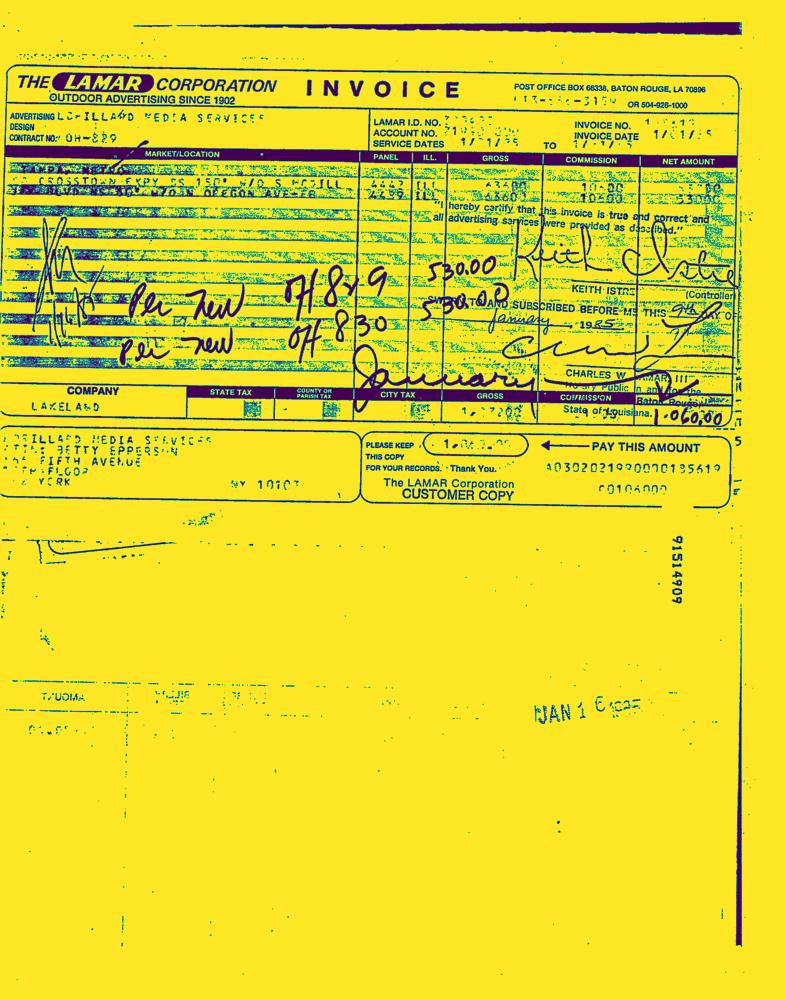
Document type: Invoice-Doc